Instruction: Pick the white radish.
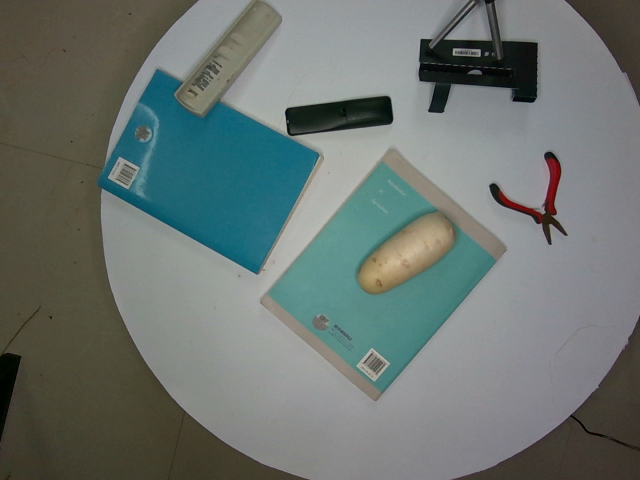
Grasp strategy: vertical